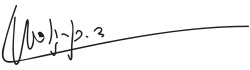
Signature of: david ben gurion